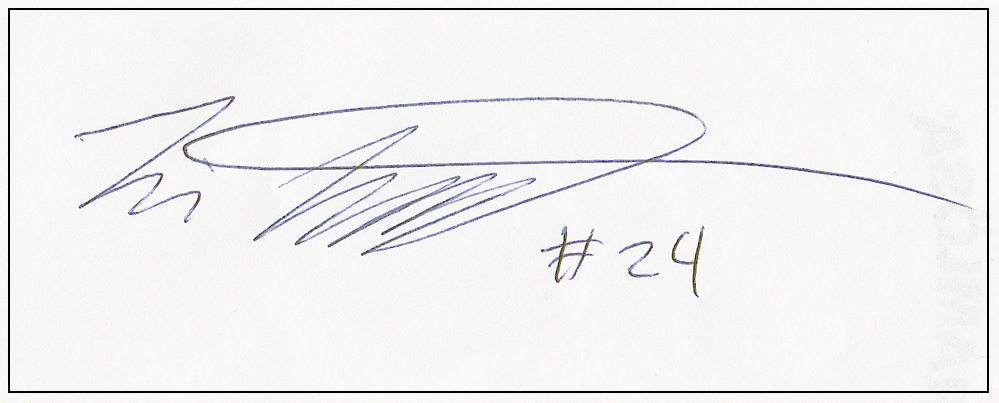
Signature of: jim gottfridsson